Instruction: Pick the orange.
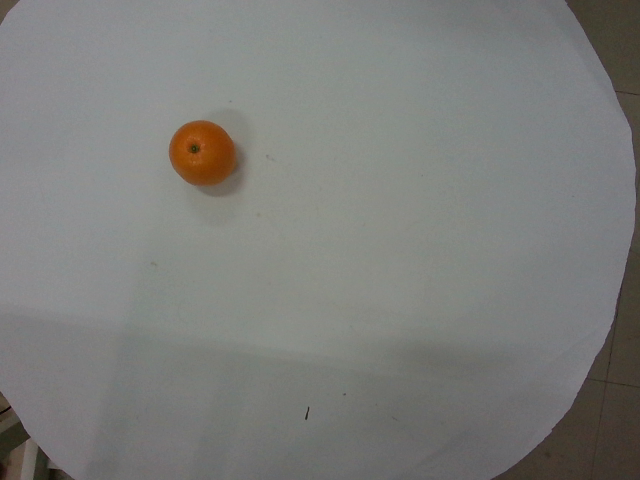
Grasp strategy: vertical